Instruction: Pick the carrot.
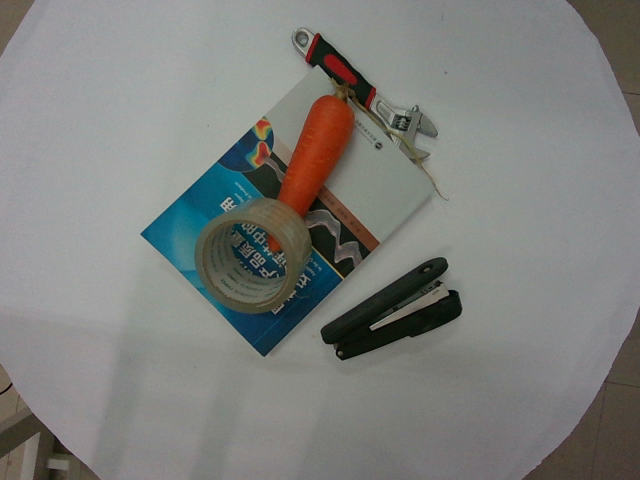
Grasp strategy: vertical